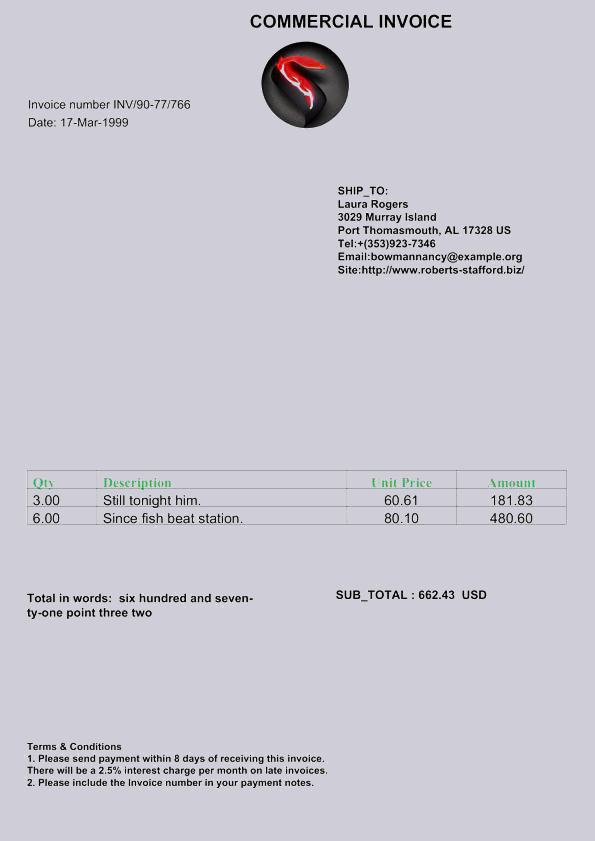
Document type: Invoice